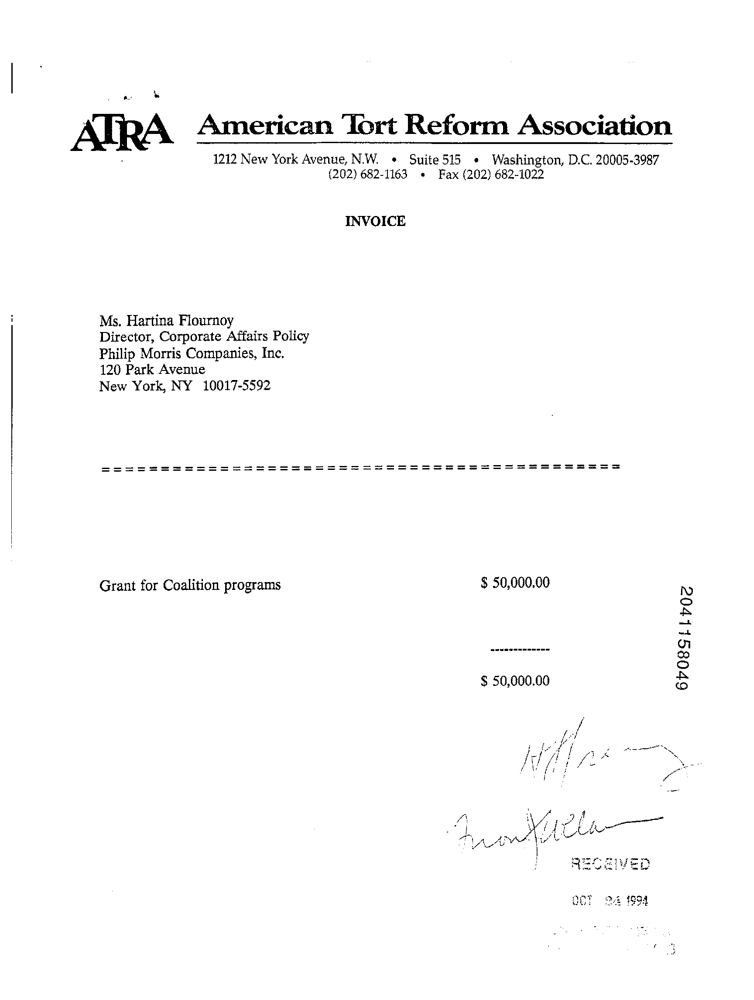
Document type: Invoice